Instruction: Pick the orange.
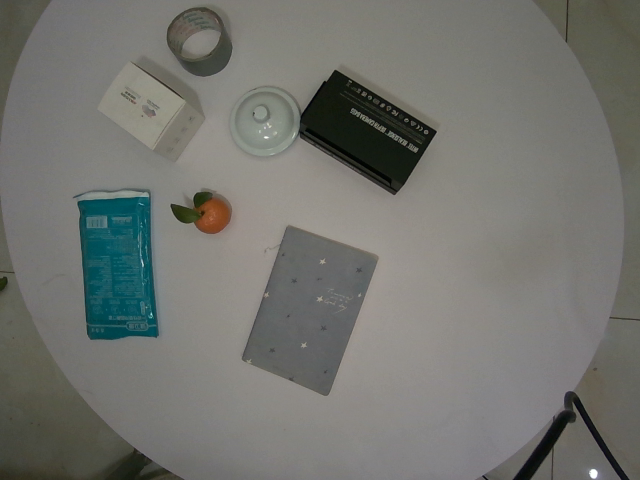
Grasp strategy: vertical